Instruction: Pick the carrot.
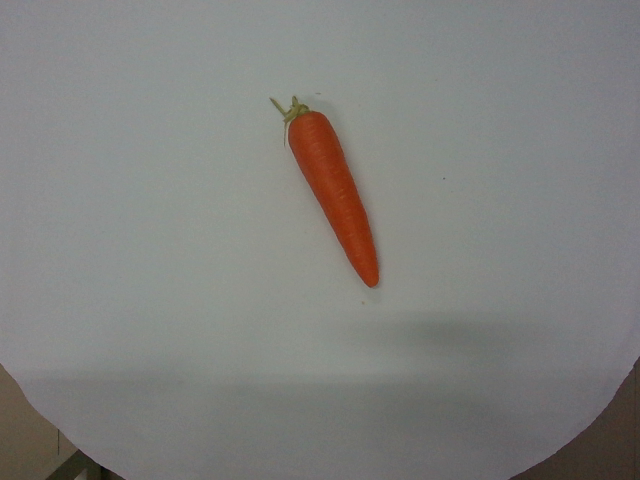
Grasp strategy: vertical